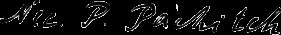
Signature of: nikola pašić